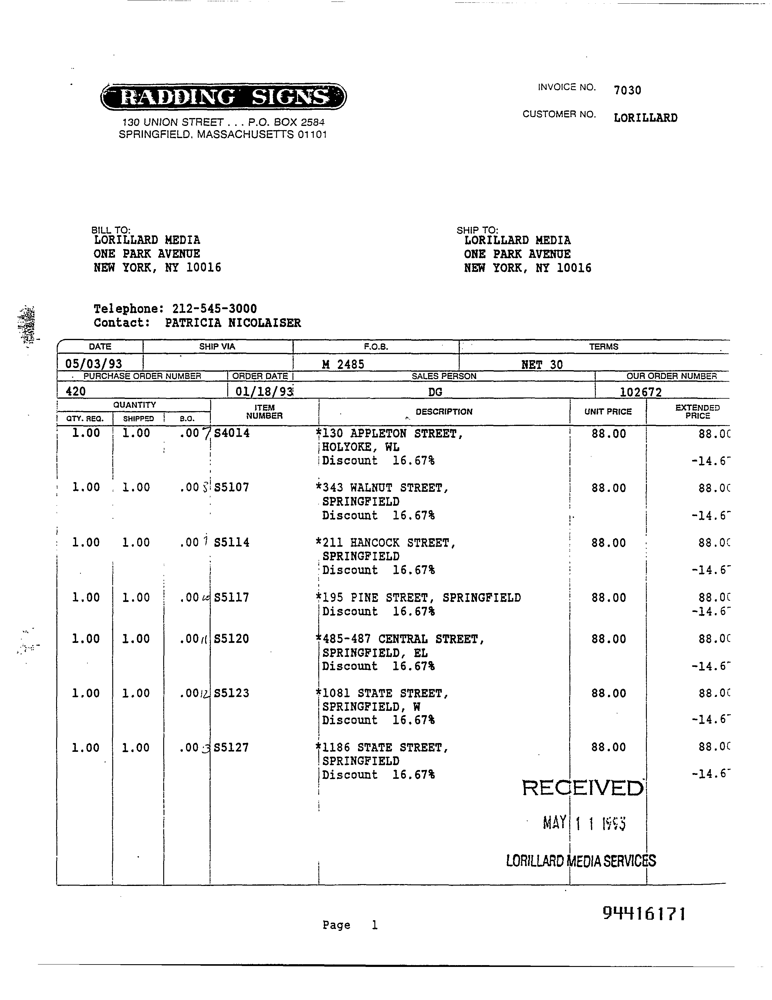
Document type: Invoice